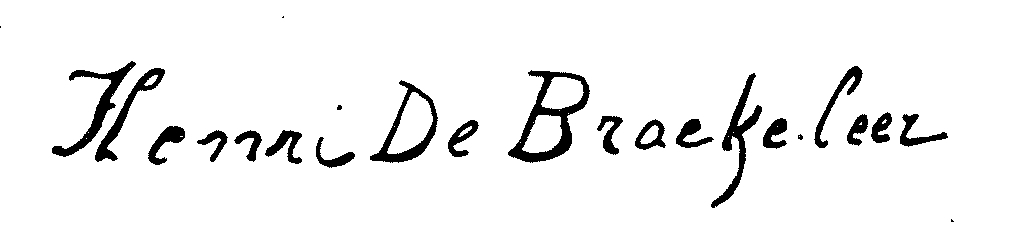
Signature of: henri de braekeleer